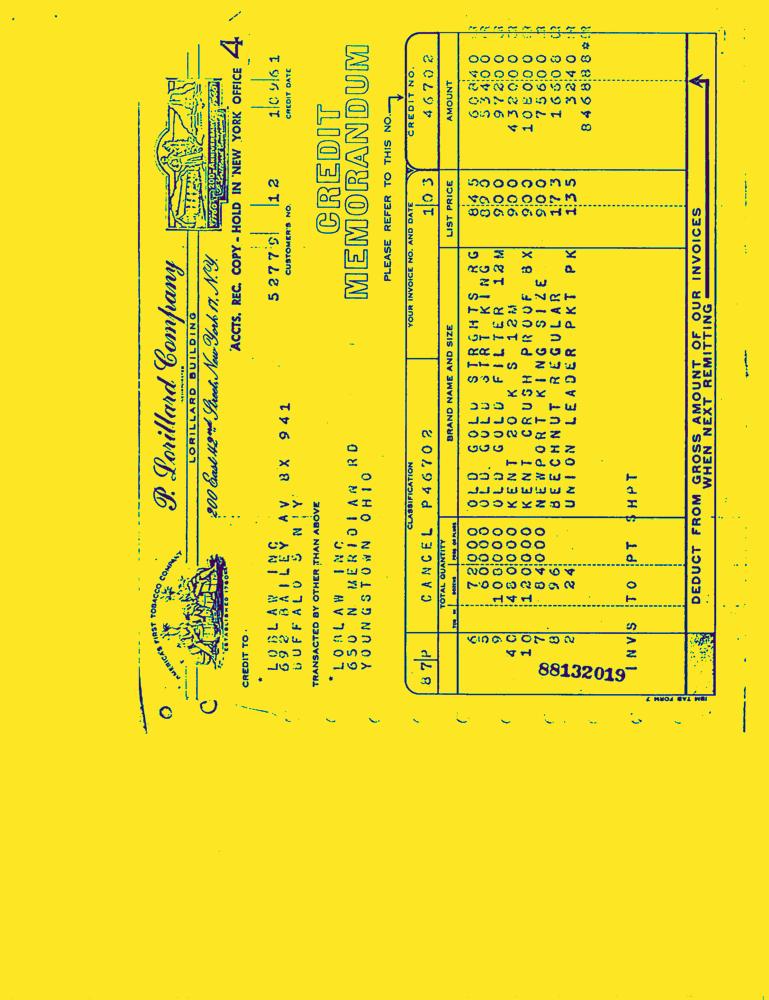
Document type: Invoice-Doc